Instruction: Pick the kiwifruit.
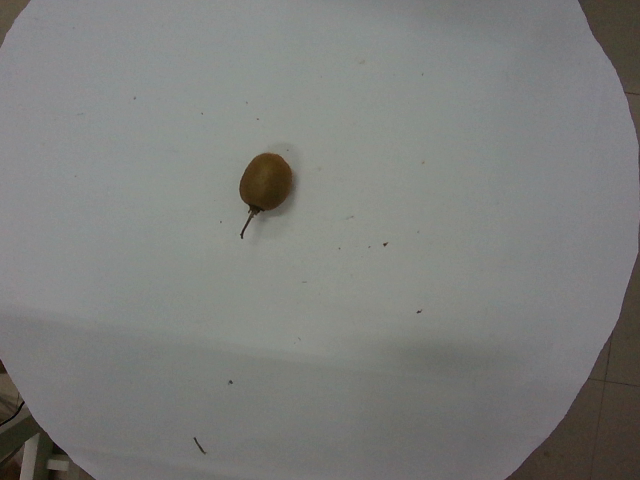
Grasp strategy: vertical